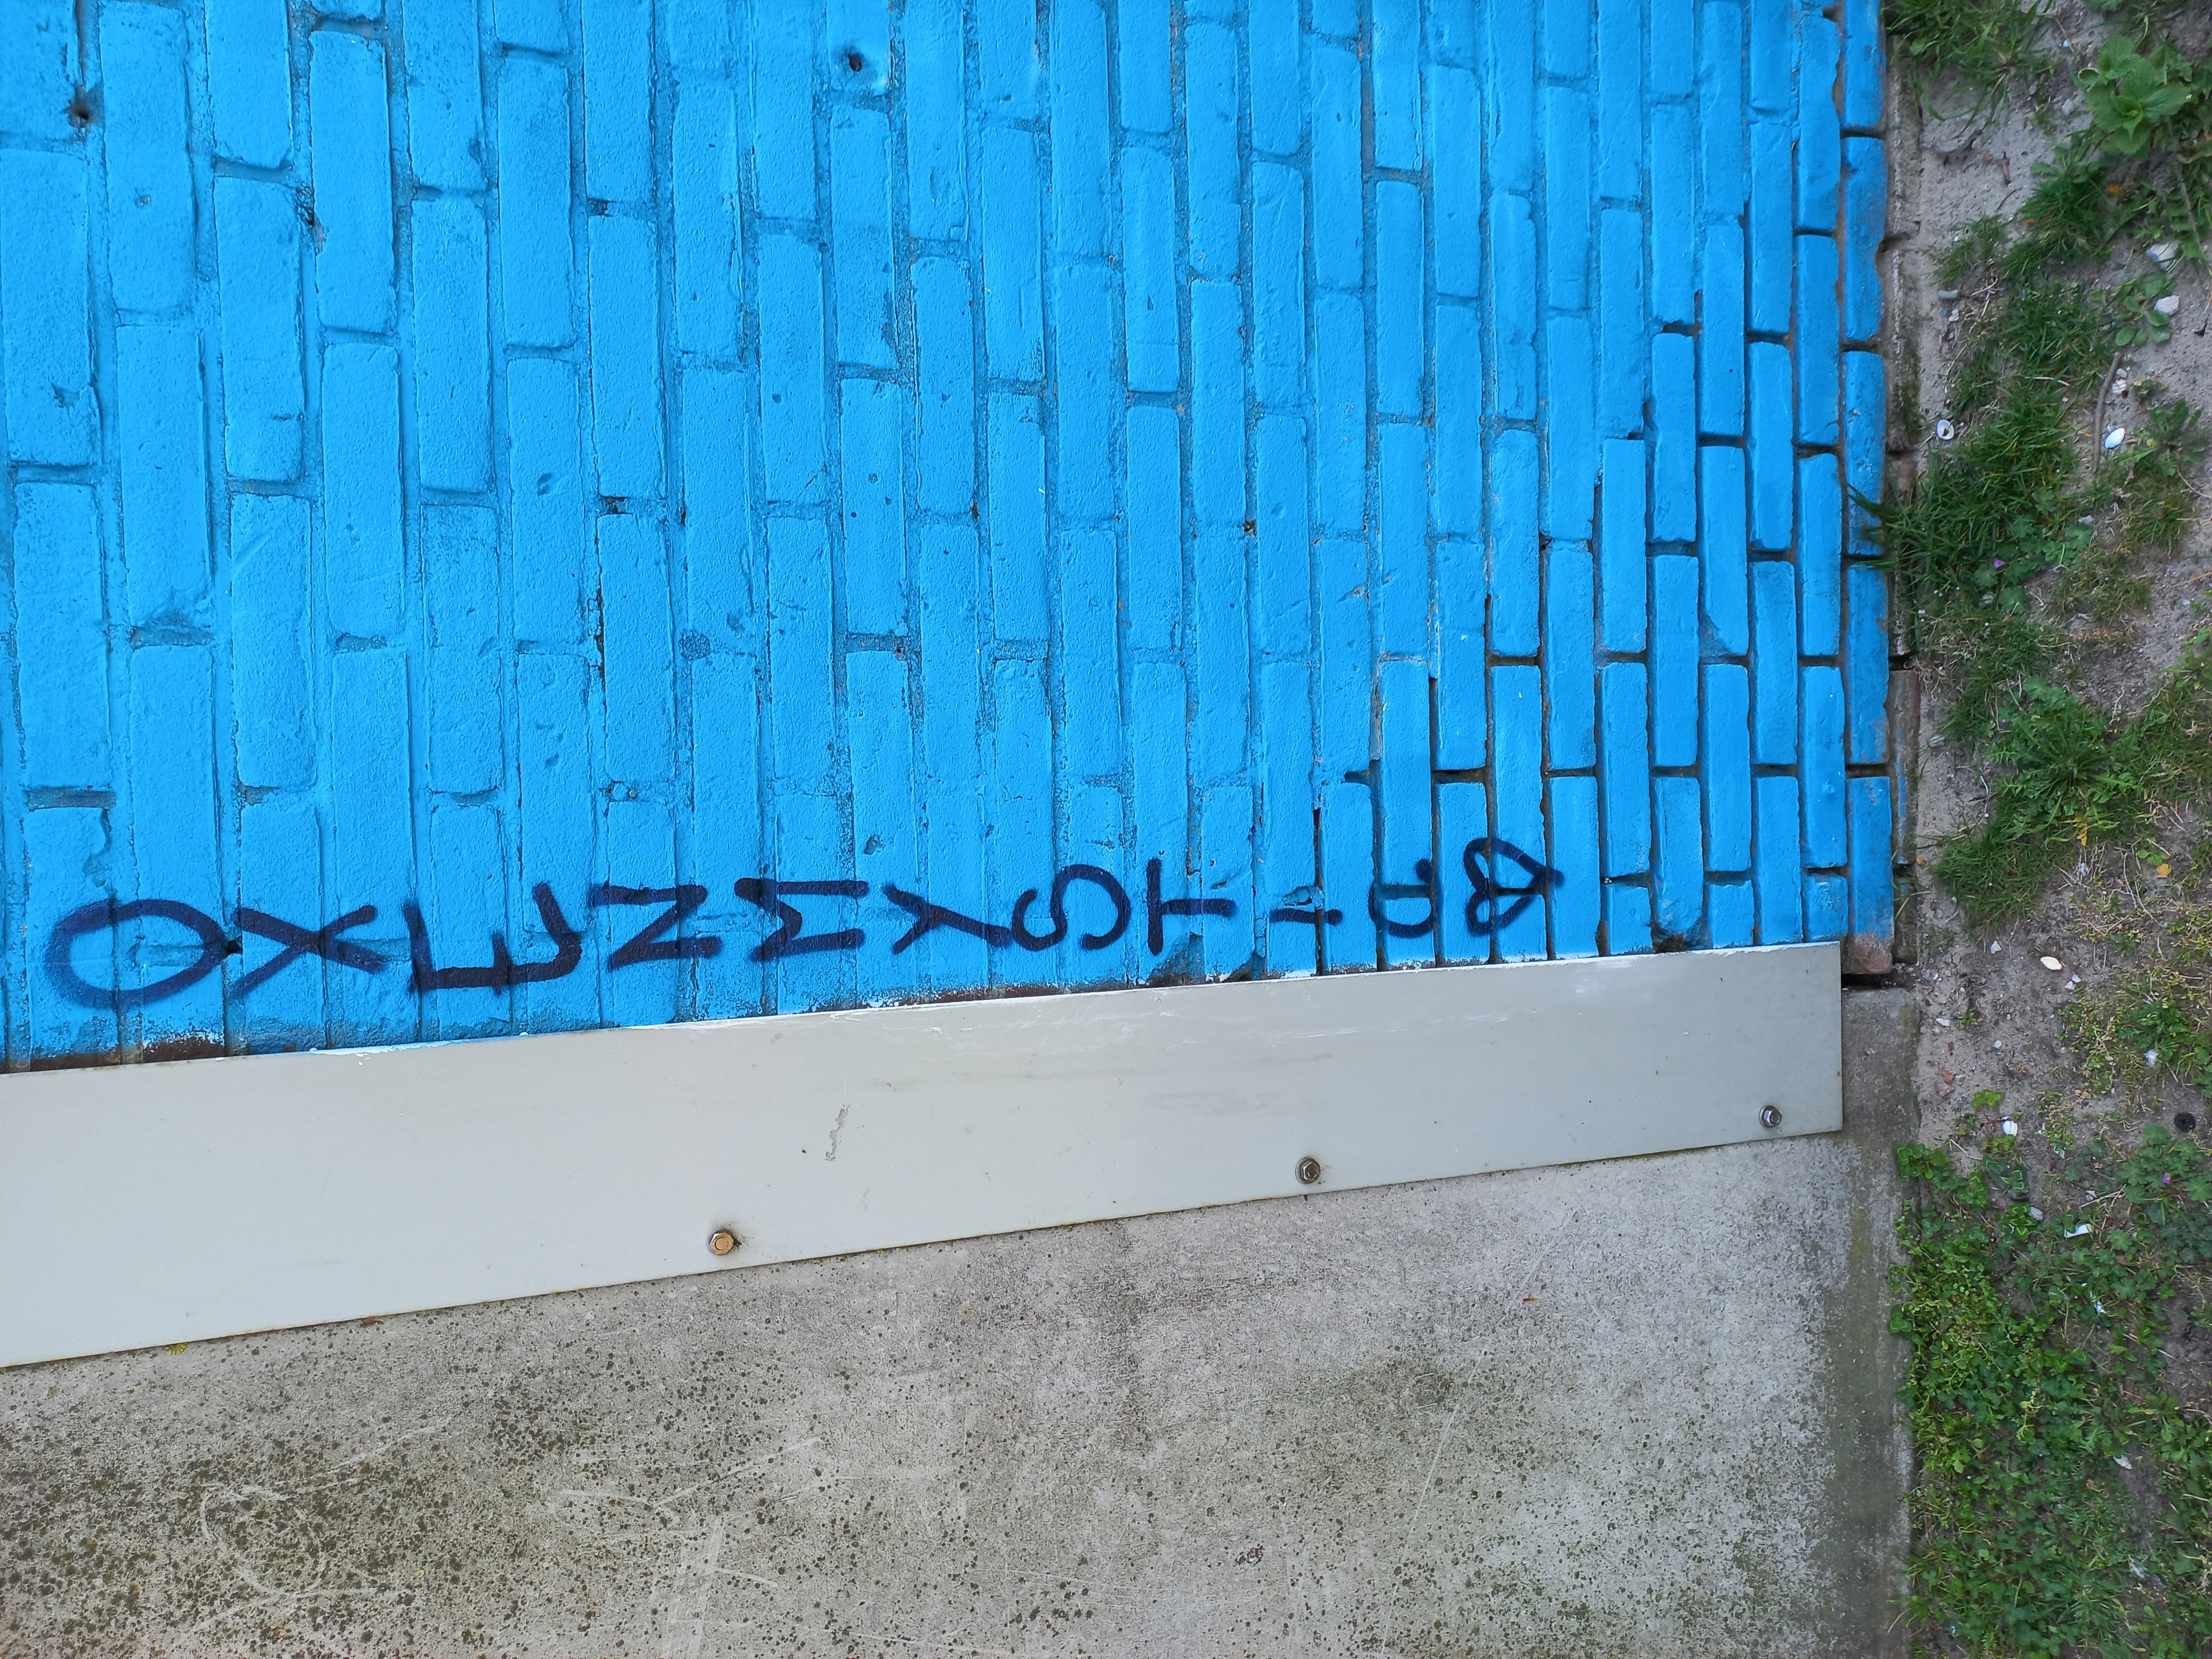
Signature of: oxenmystic